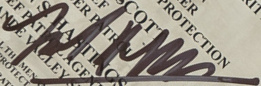
Signature of: rodney scott